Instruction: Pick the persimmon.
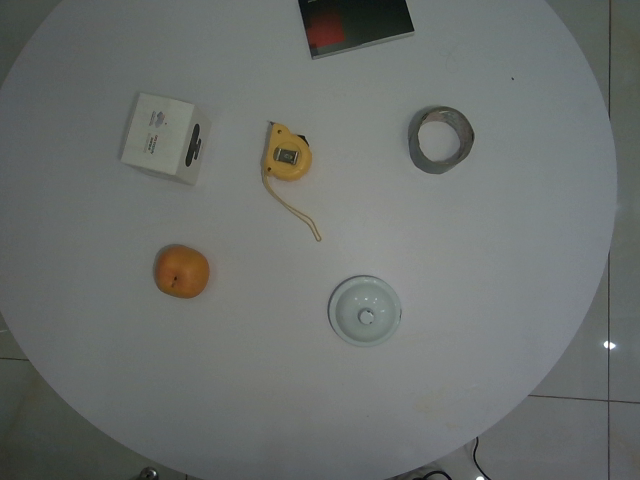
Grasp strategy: vertical